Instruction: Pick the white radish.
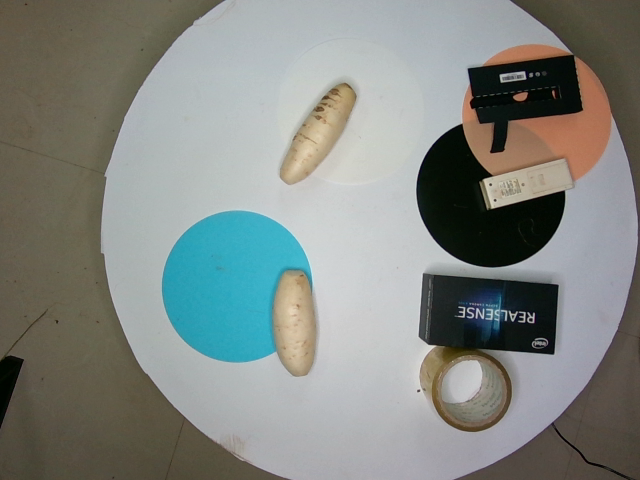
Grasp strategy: vertical